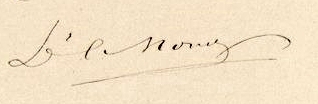
Signature of: charles monot